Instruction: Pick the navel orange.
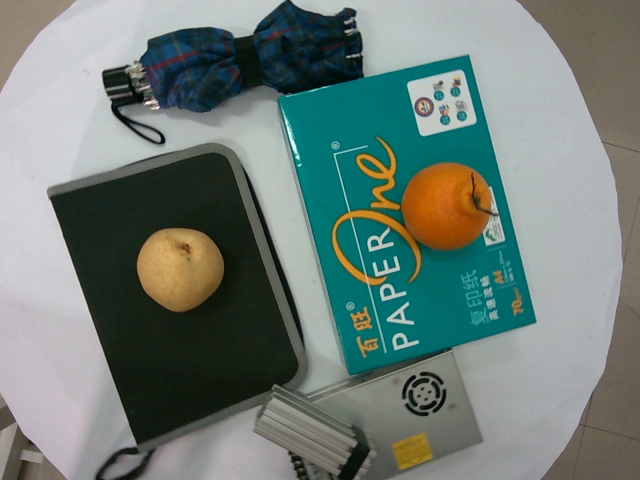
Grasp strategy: vertical